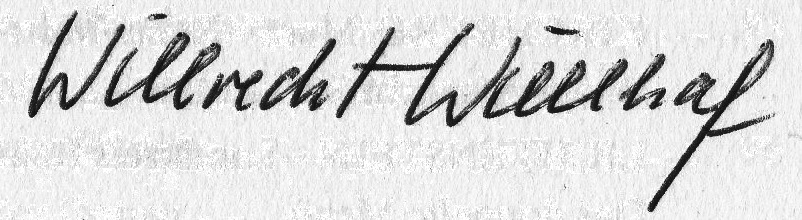
Signature of: willrecht wöllhaf 1